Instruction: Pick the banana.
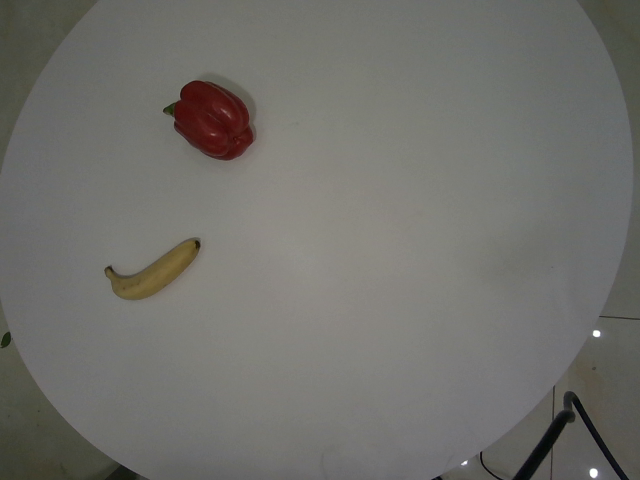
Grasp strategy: vertical